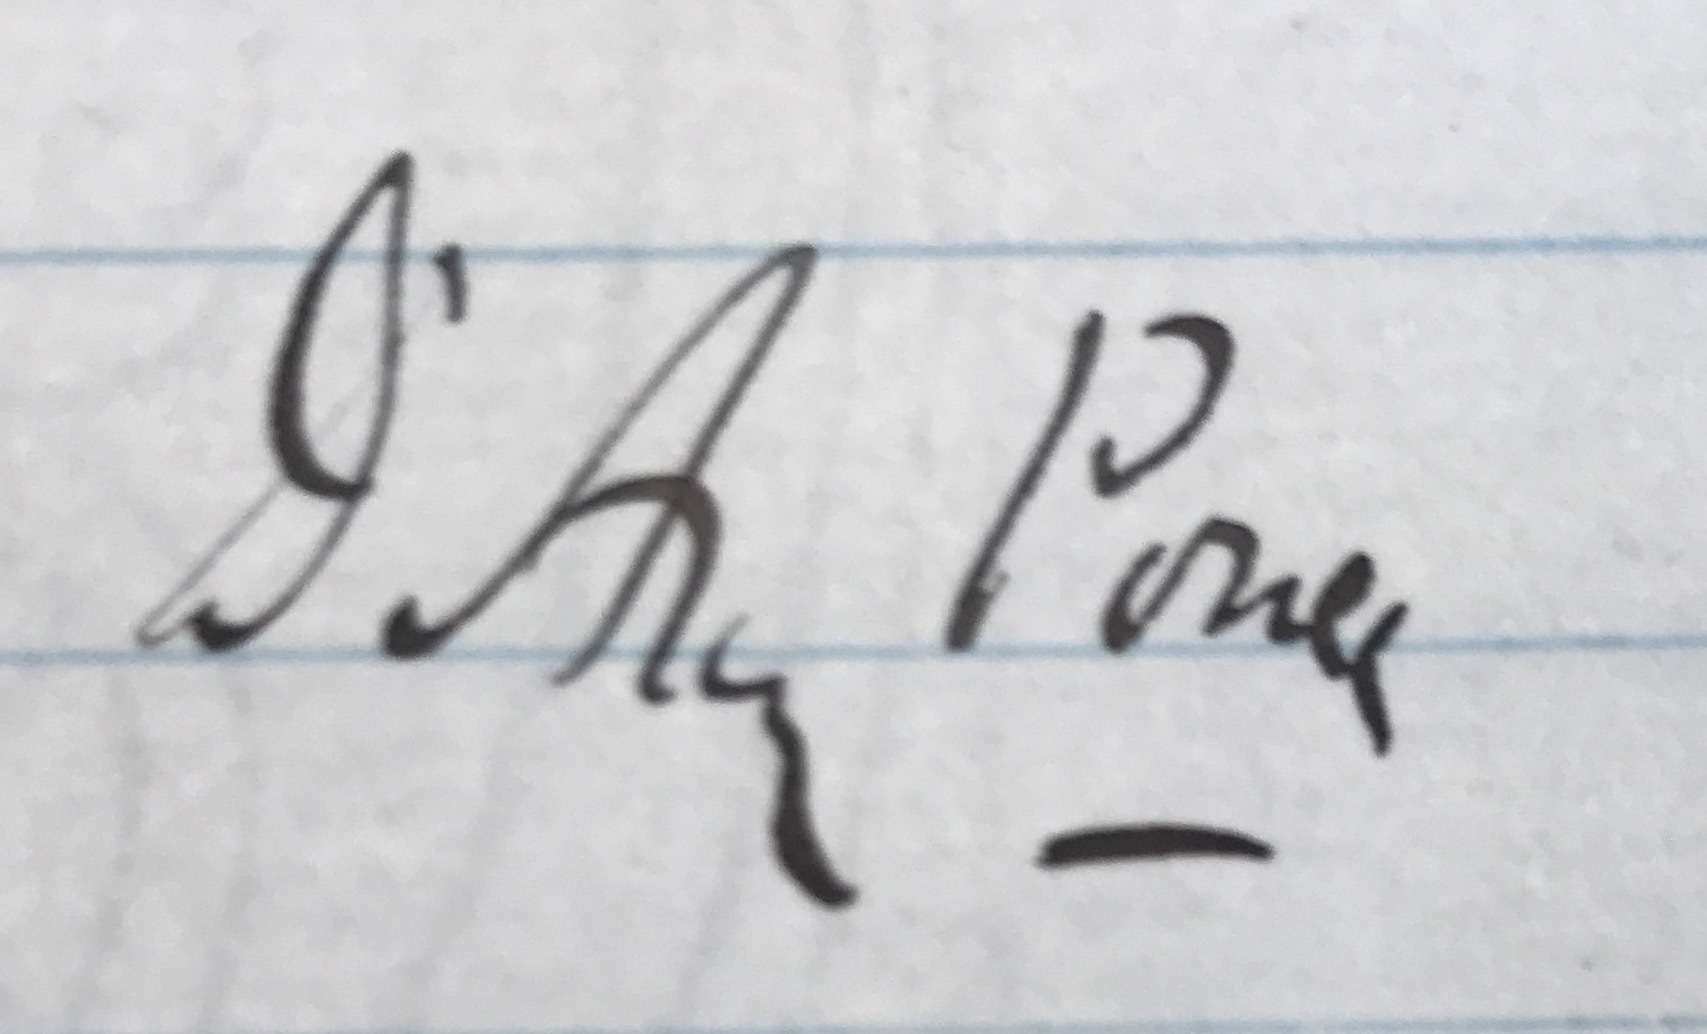
Signature of: d arcy power